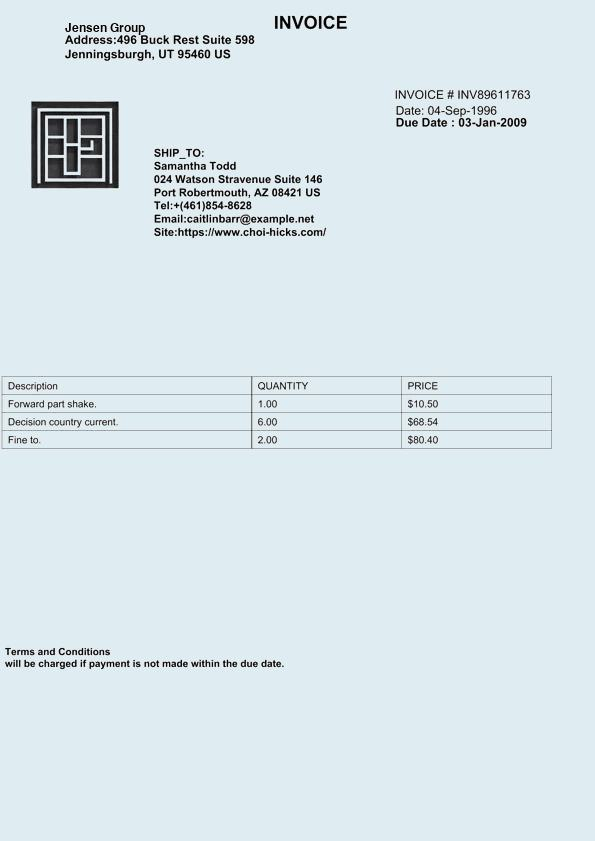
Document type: Invoice